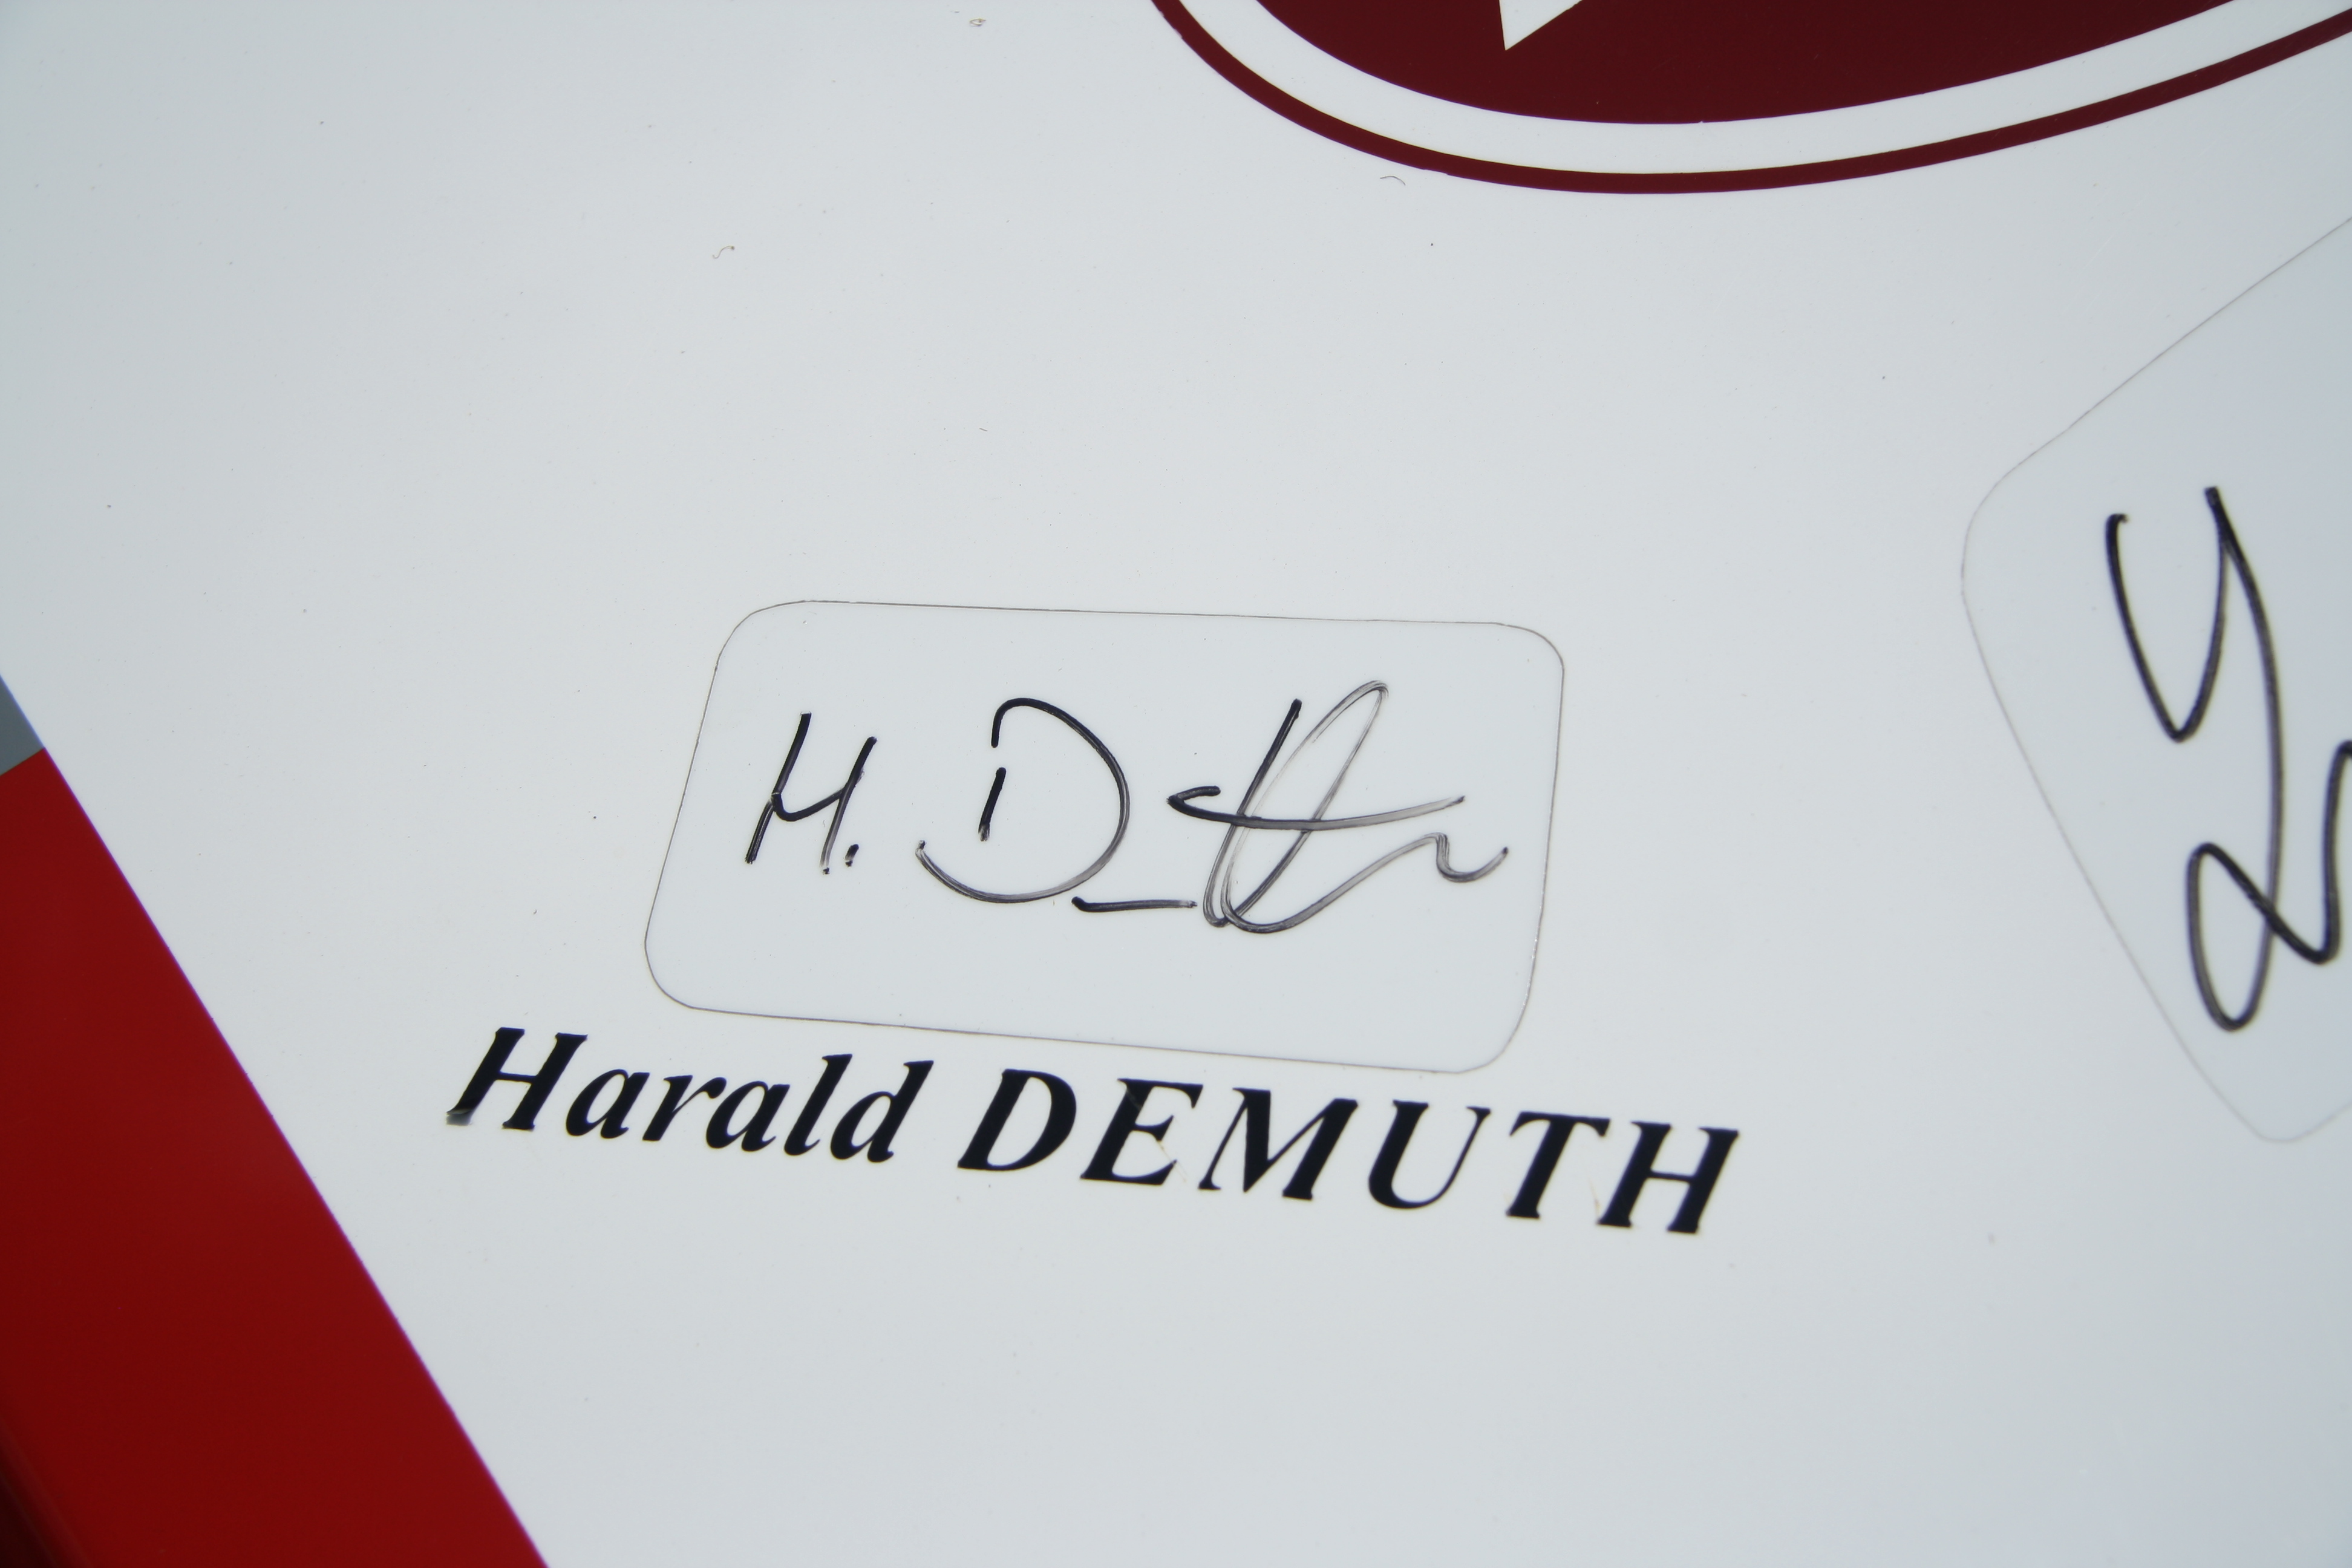
Signature of: harald demuth